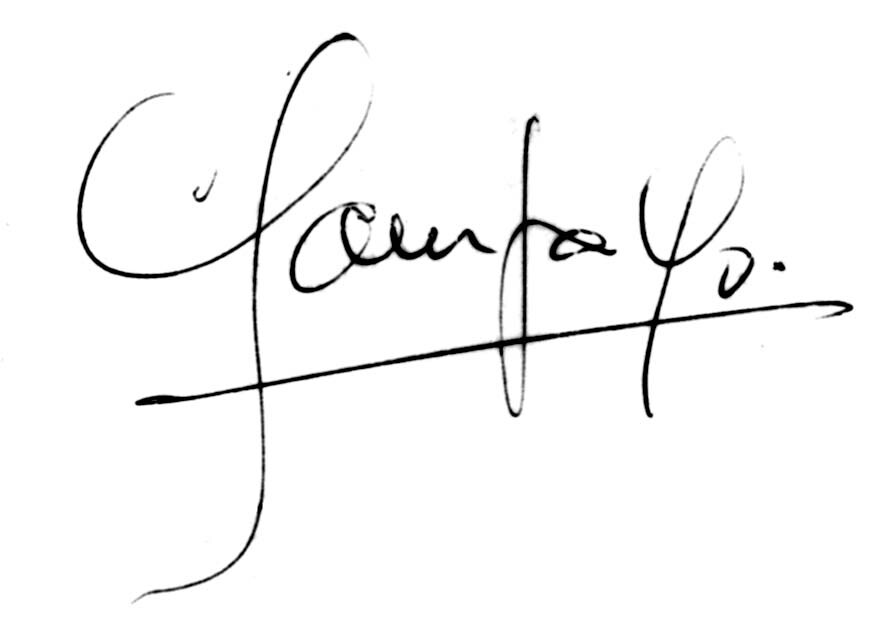
Signature of: aníbal sampayo